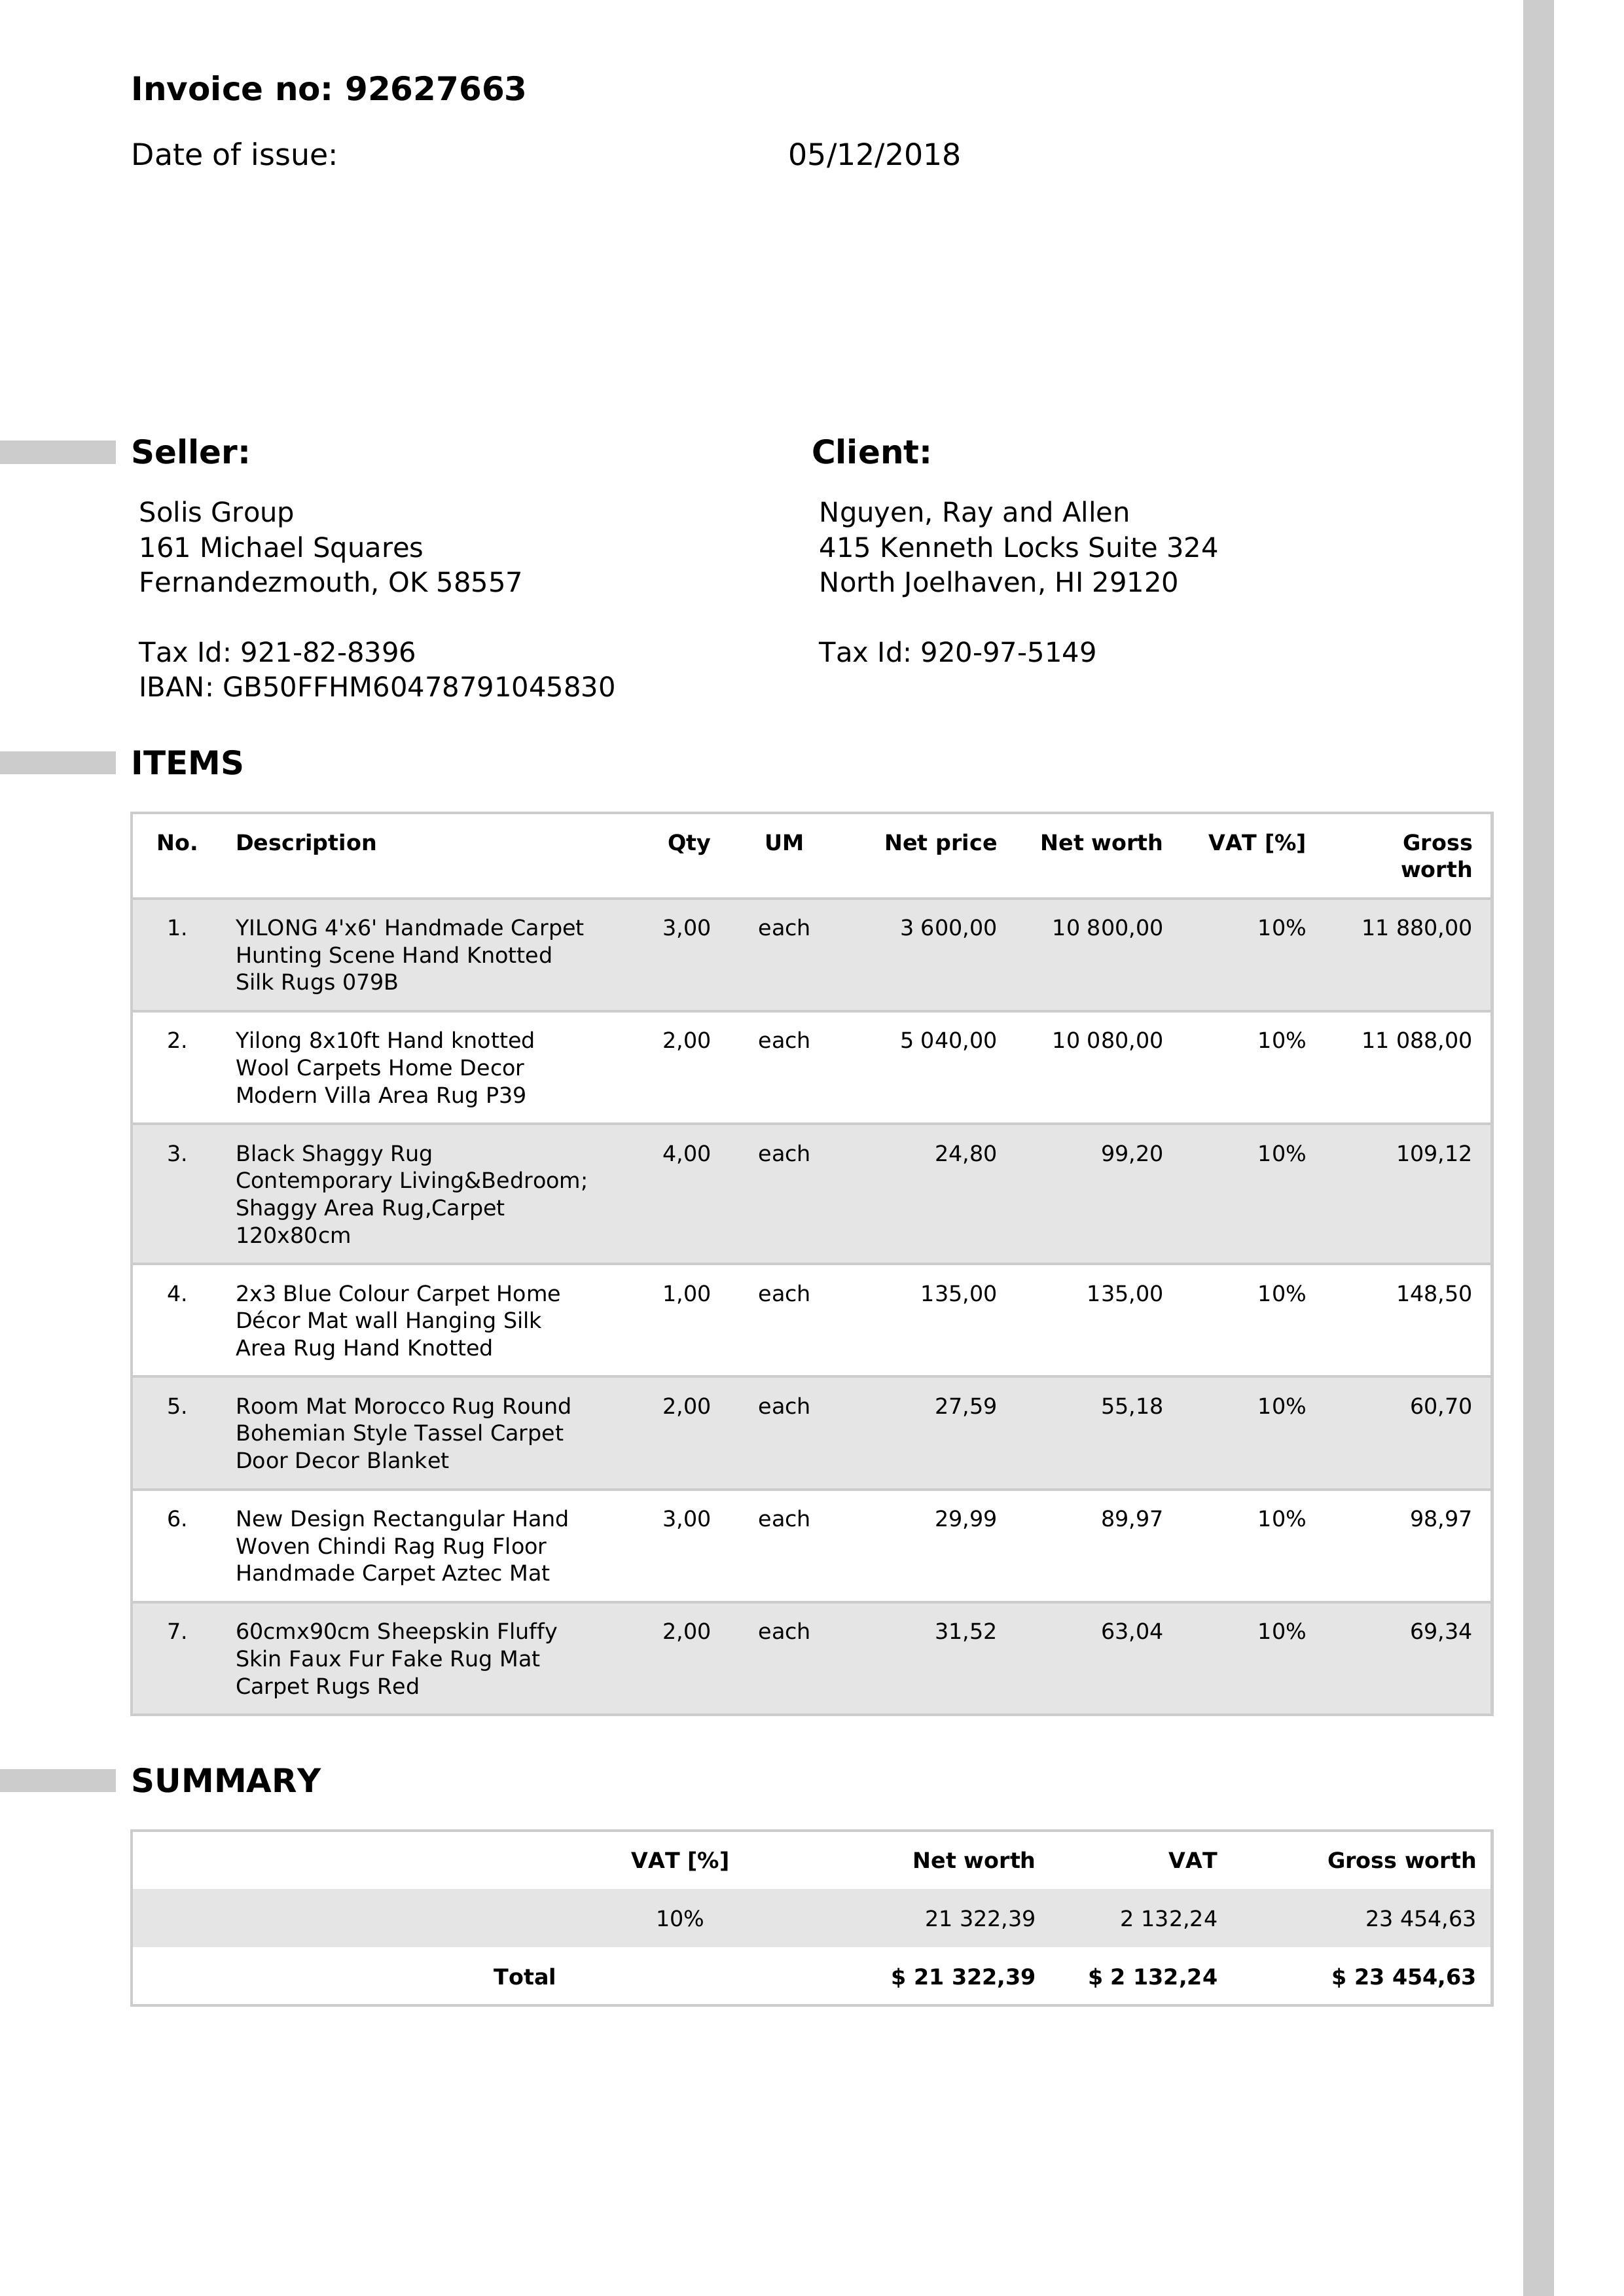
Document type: Invoice